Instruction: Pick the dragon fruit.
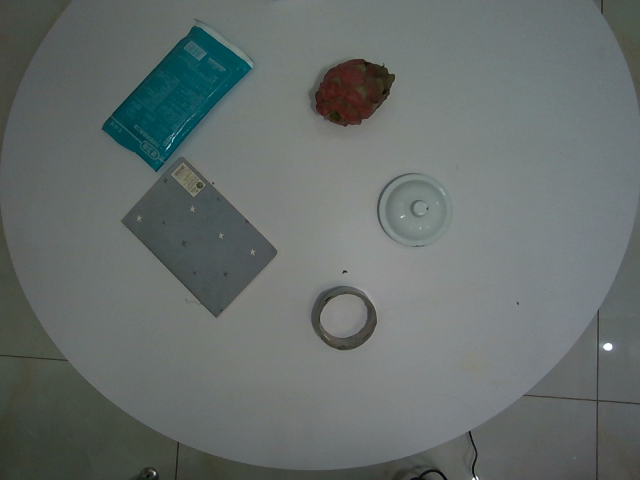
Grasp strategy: vertical